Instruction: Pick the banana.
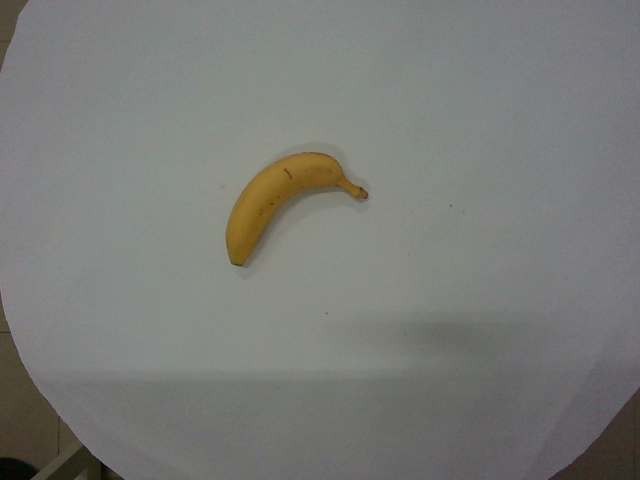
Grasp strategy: vertical